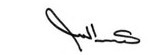
Signature of: abdel fattah el sisi